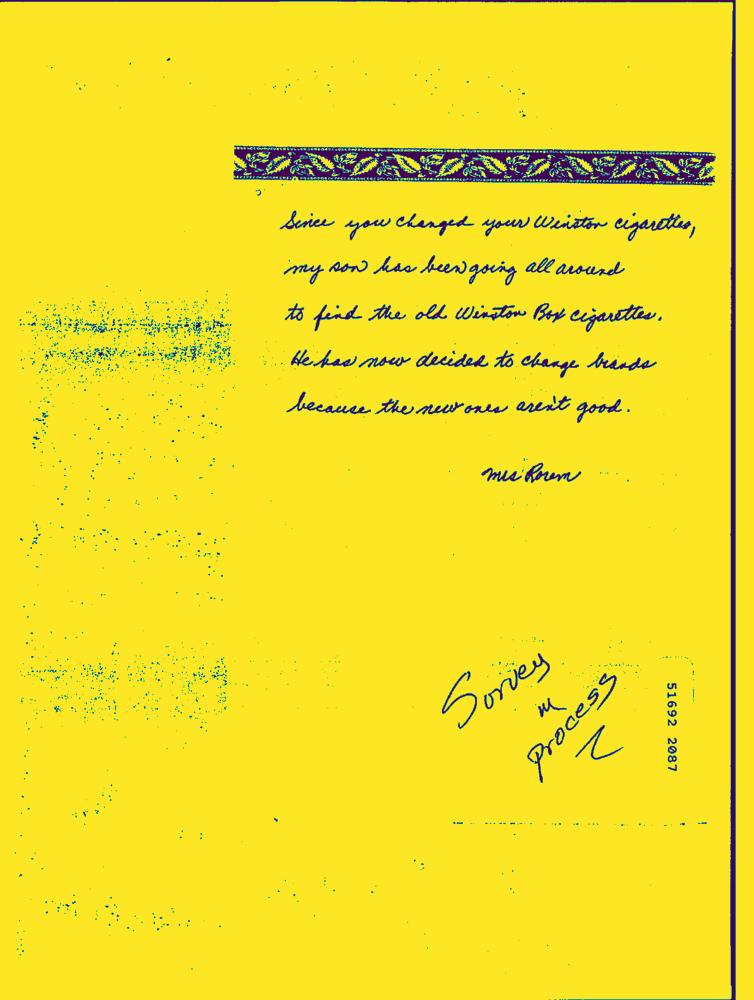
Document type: Hand-Written